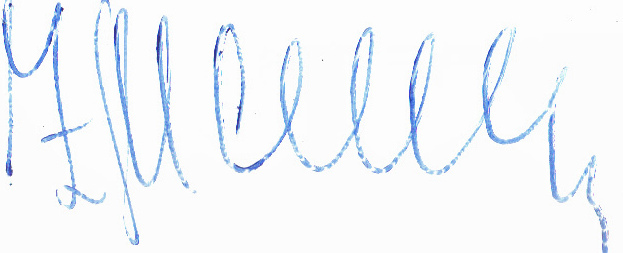
Signature of: zbigniew messner